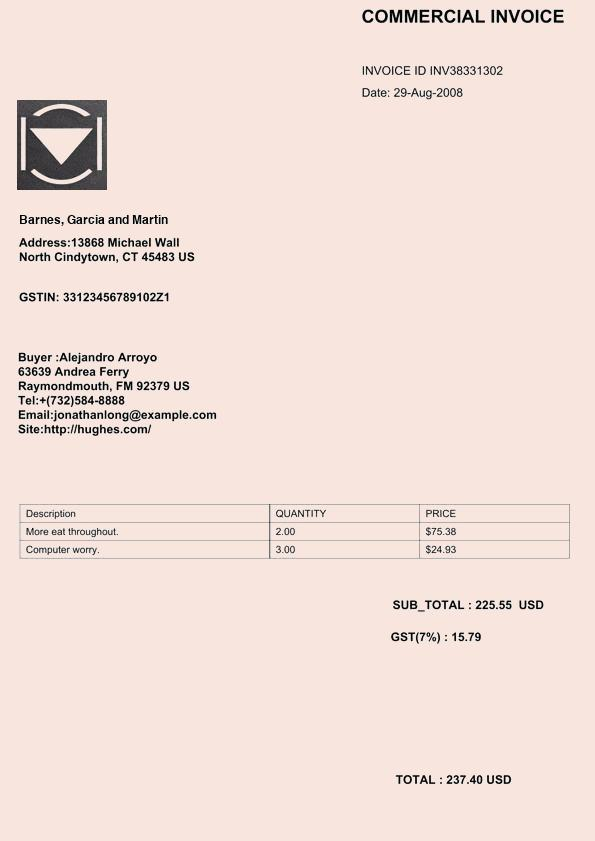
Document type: Invoice